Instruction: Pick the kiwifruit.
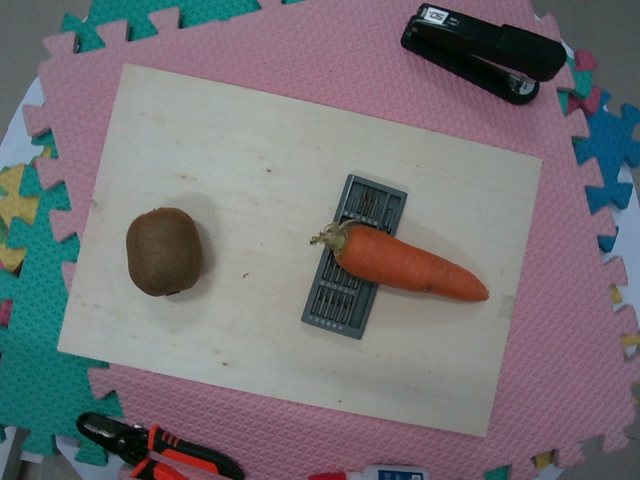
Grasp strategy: vertical